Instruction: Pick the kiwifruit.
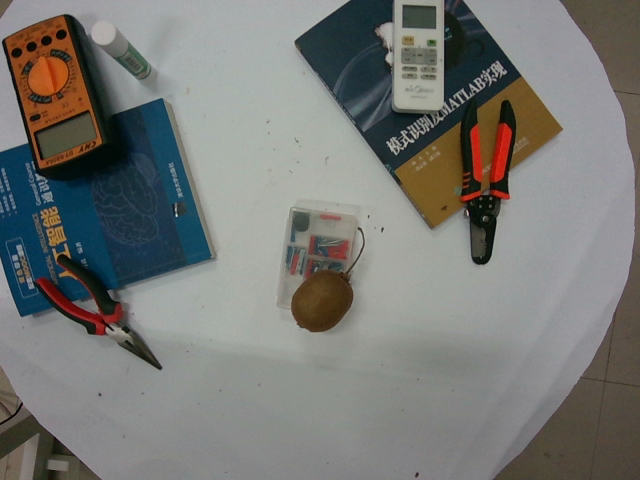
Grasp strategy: vertical